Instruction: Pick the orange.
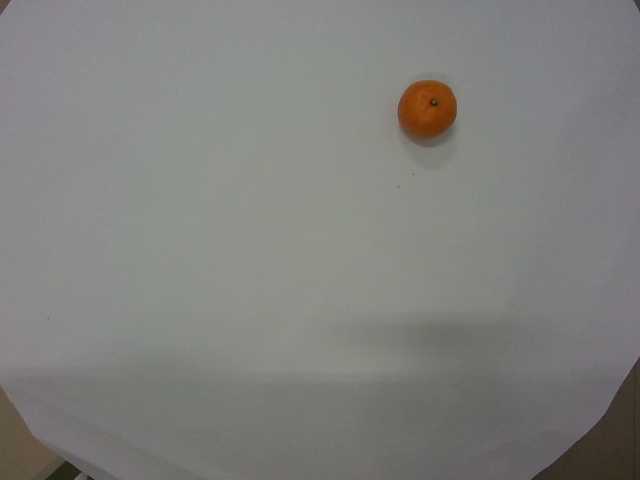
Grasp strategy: vertical